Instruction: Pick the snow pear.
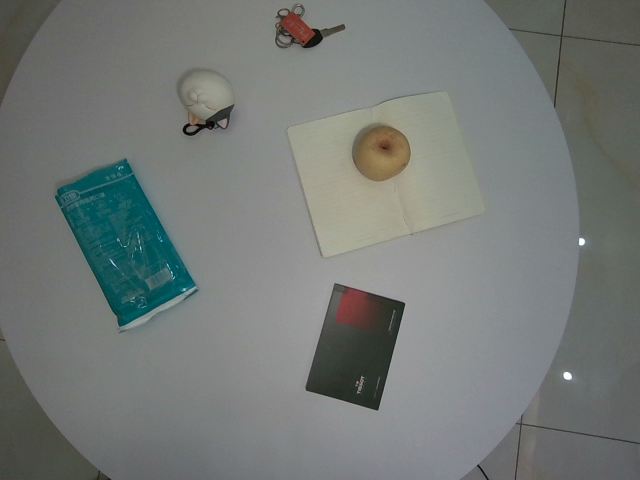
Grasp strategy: vertical